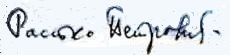
Signature of: rastko petrović